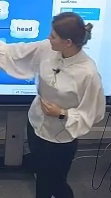
Транскрипция: Так, наша с вами задача – соединить части тела с картинкой.
Категория: Педагогические действия
Подкатегория: Задаёт открытый вопрос; Перенаправляет внимание класса
Описание действия: Учитель выдает ученикам задание на повторение
Контекст и комментарии: Контекст ДО: Ученики изучали новые слова. Результат ПОСЛЕ: Ученица вышла к доске для выполнения задания. Педагогический эффект: повторение помогает лучше усвоить материал, а выход к доске вовлекает в учеников в процесс